Question: What could the diagnosis suggest?
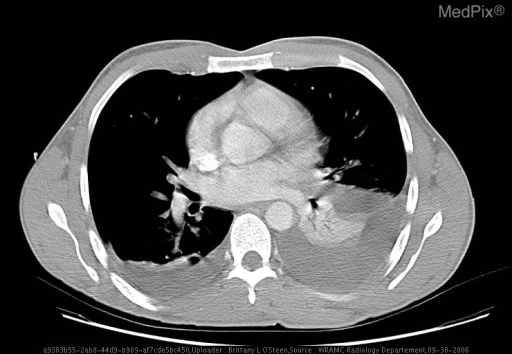
Answer: The possible diagnosis includes PolyTrauma from multiple ballistics.